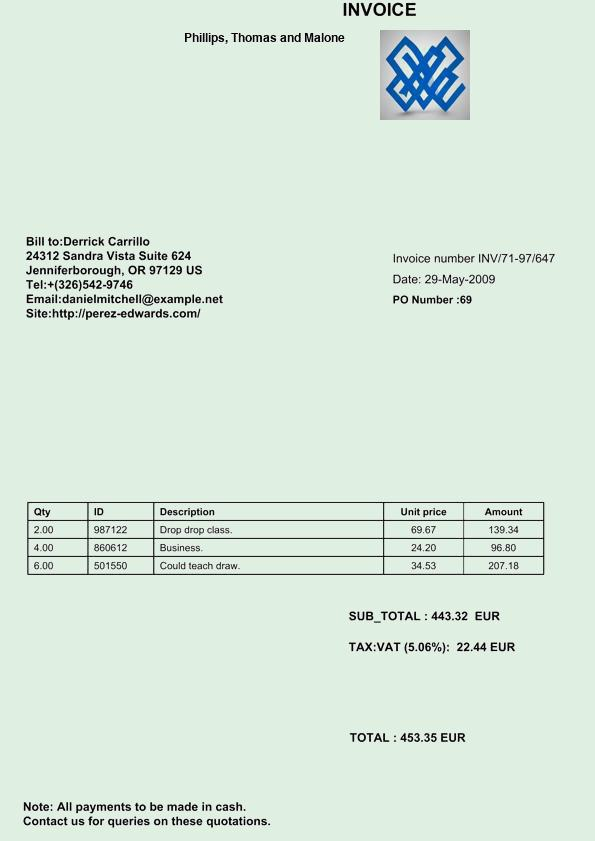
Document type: Invoice